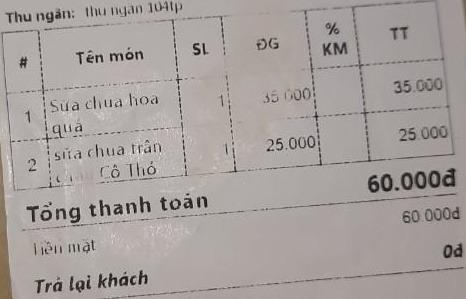
Thu ngân: thu ngan 104lp

<table>
  <tr>
    <th>#</th>
    <th>Tên món</th>
    <th>SL</th>
    <th>ĐG</th>
    <th>% KM</th>
    <th>TT</th>
  </tr>
  <tr>
    <td>1</td>
    <td>Sữa chua hoa quả</td>
    <td>1</td>
    <td>35.000</td>
    <td></td>
    <td>35.000</td>
  </tr>
  <tr>
    <td>2</td>
    <td>sữa chua trân châu Cô Thố</td>
    <td>1</td>
    <td>25.000</td>
    <td></td>
    <td>25.000</td>
  </tr>
</table>

Tổng thanh toán 60.000đ
Tiền mặt 60.000đ
Trả lại khách 0đ